Identify and extract the amount in words, amount in numbers, payee name, cheque date, and bank name from the image.
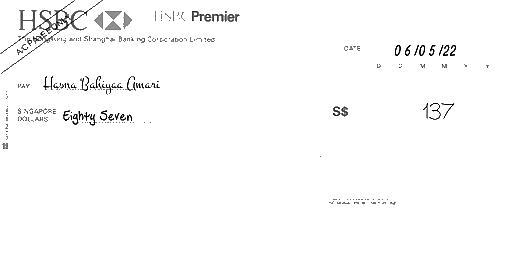
amt_in_words: Eighty Seven
amt_in_figures: 137
payee_name: Hasna Bahiyaa Amari
bank_name: HSBC
cheque_date: 06/05/22